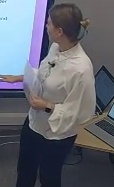
Транскрипция: with the Ales, or just try to do it a little bit.
Категория: Коммуникативные модальности
Подкатегория: Вербальное; Паравербальное
Описание действия: Учитель спрашивает у класса, хочет ли кто то решить задание. При этом интонация повышается, голосом она выделяет предложение попробовать "try to do it", призывая учеников поучаствовать
Контекст и комментарии: Контекст до: ученики закончили решать задачу, приступили к новой. Реакция после: ученик, отозвавшийся на предложение педагога решить задание, вышел к доске для решения. Педагогический смысл: учитель открытым вопросом и побуждающей интонацией привлек студента к решению задания и вовлек его в процесс.